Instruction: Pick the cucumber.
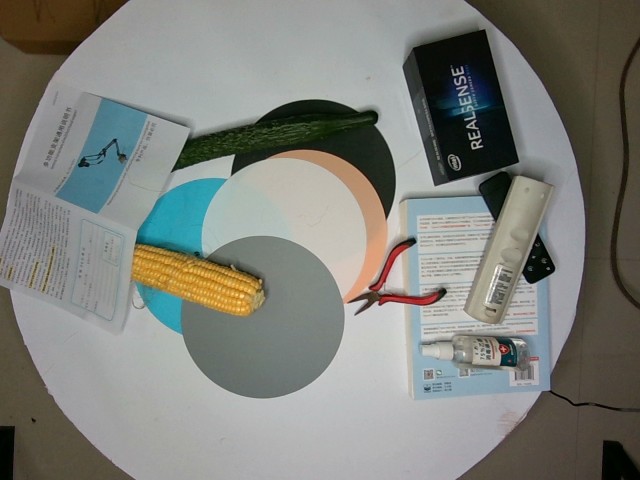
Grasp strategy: vertical